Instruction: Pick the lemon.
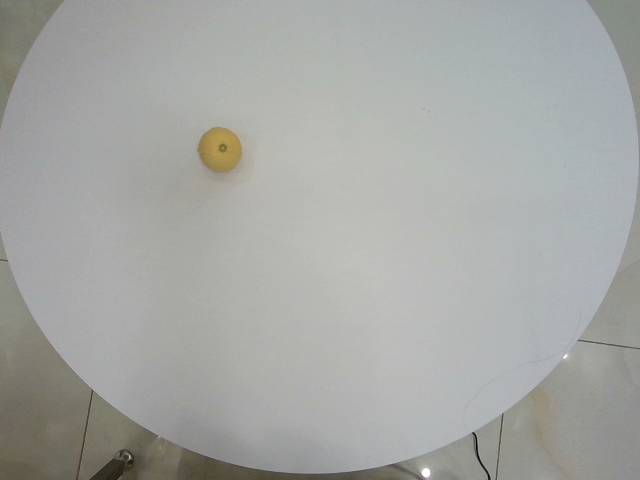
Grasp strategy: vertical